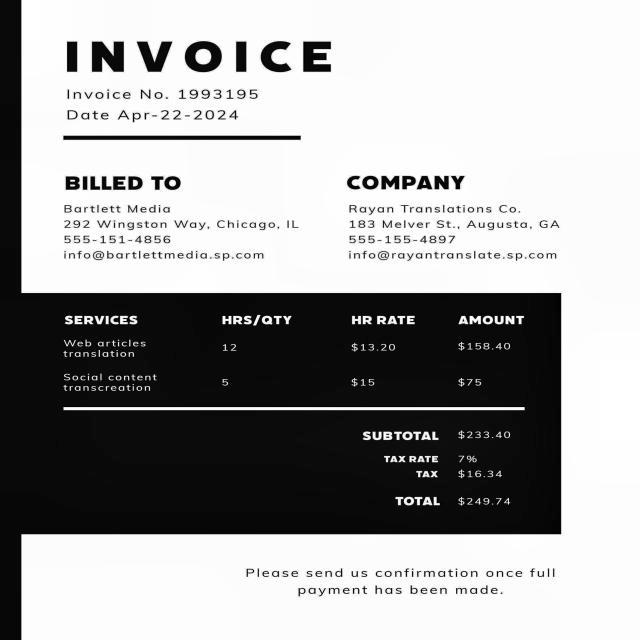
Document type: Invoice